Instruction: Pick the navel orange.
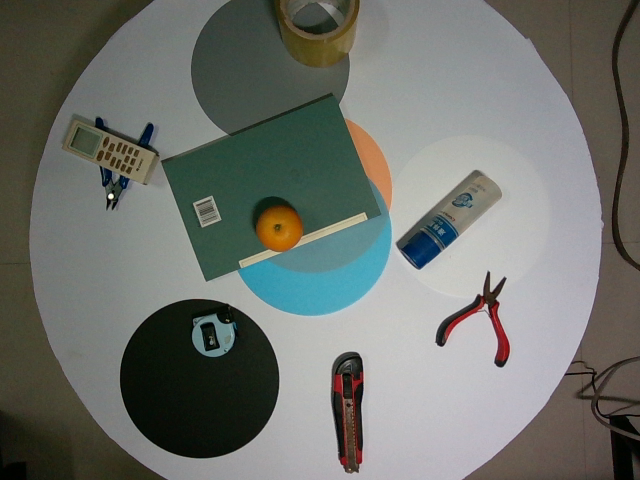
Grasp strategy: vertical